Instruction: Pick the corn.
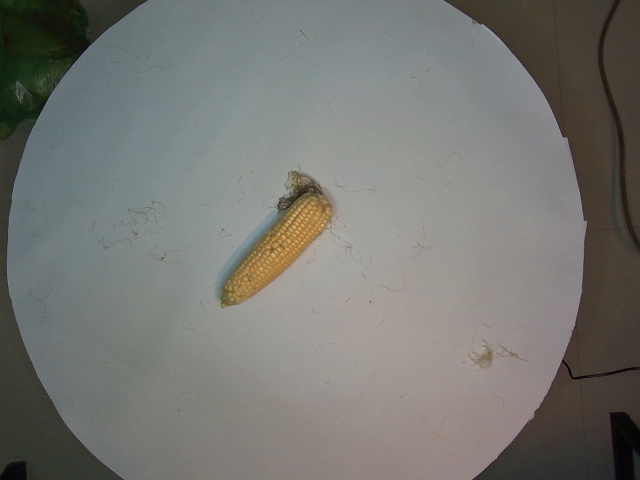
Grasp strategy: vertical